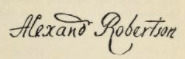
Signature of: alexander robertson